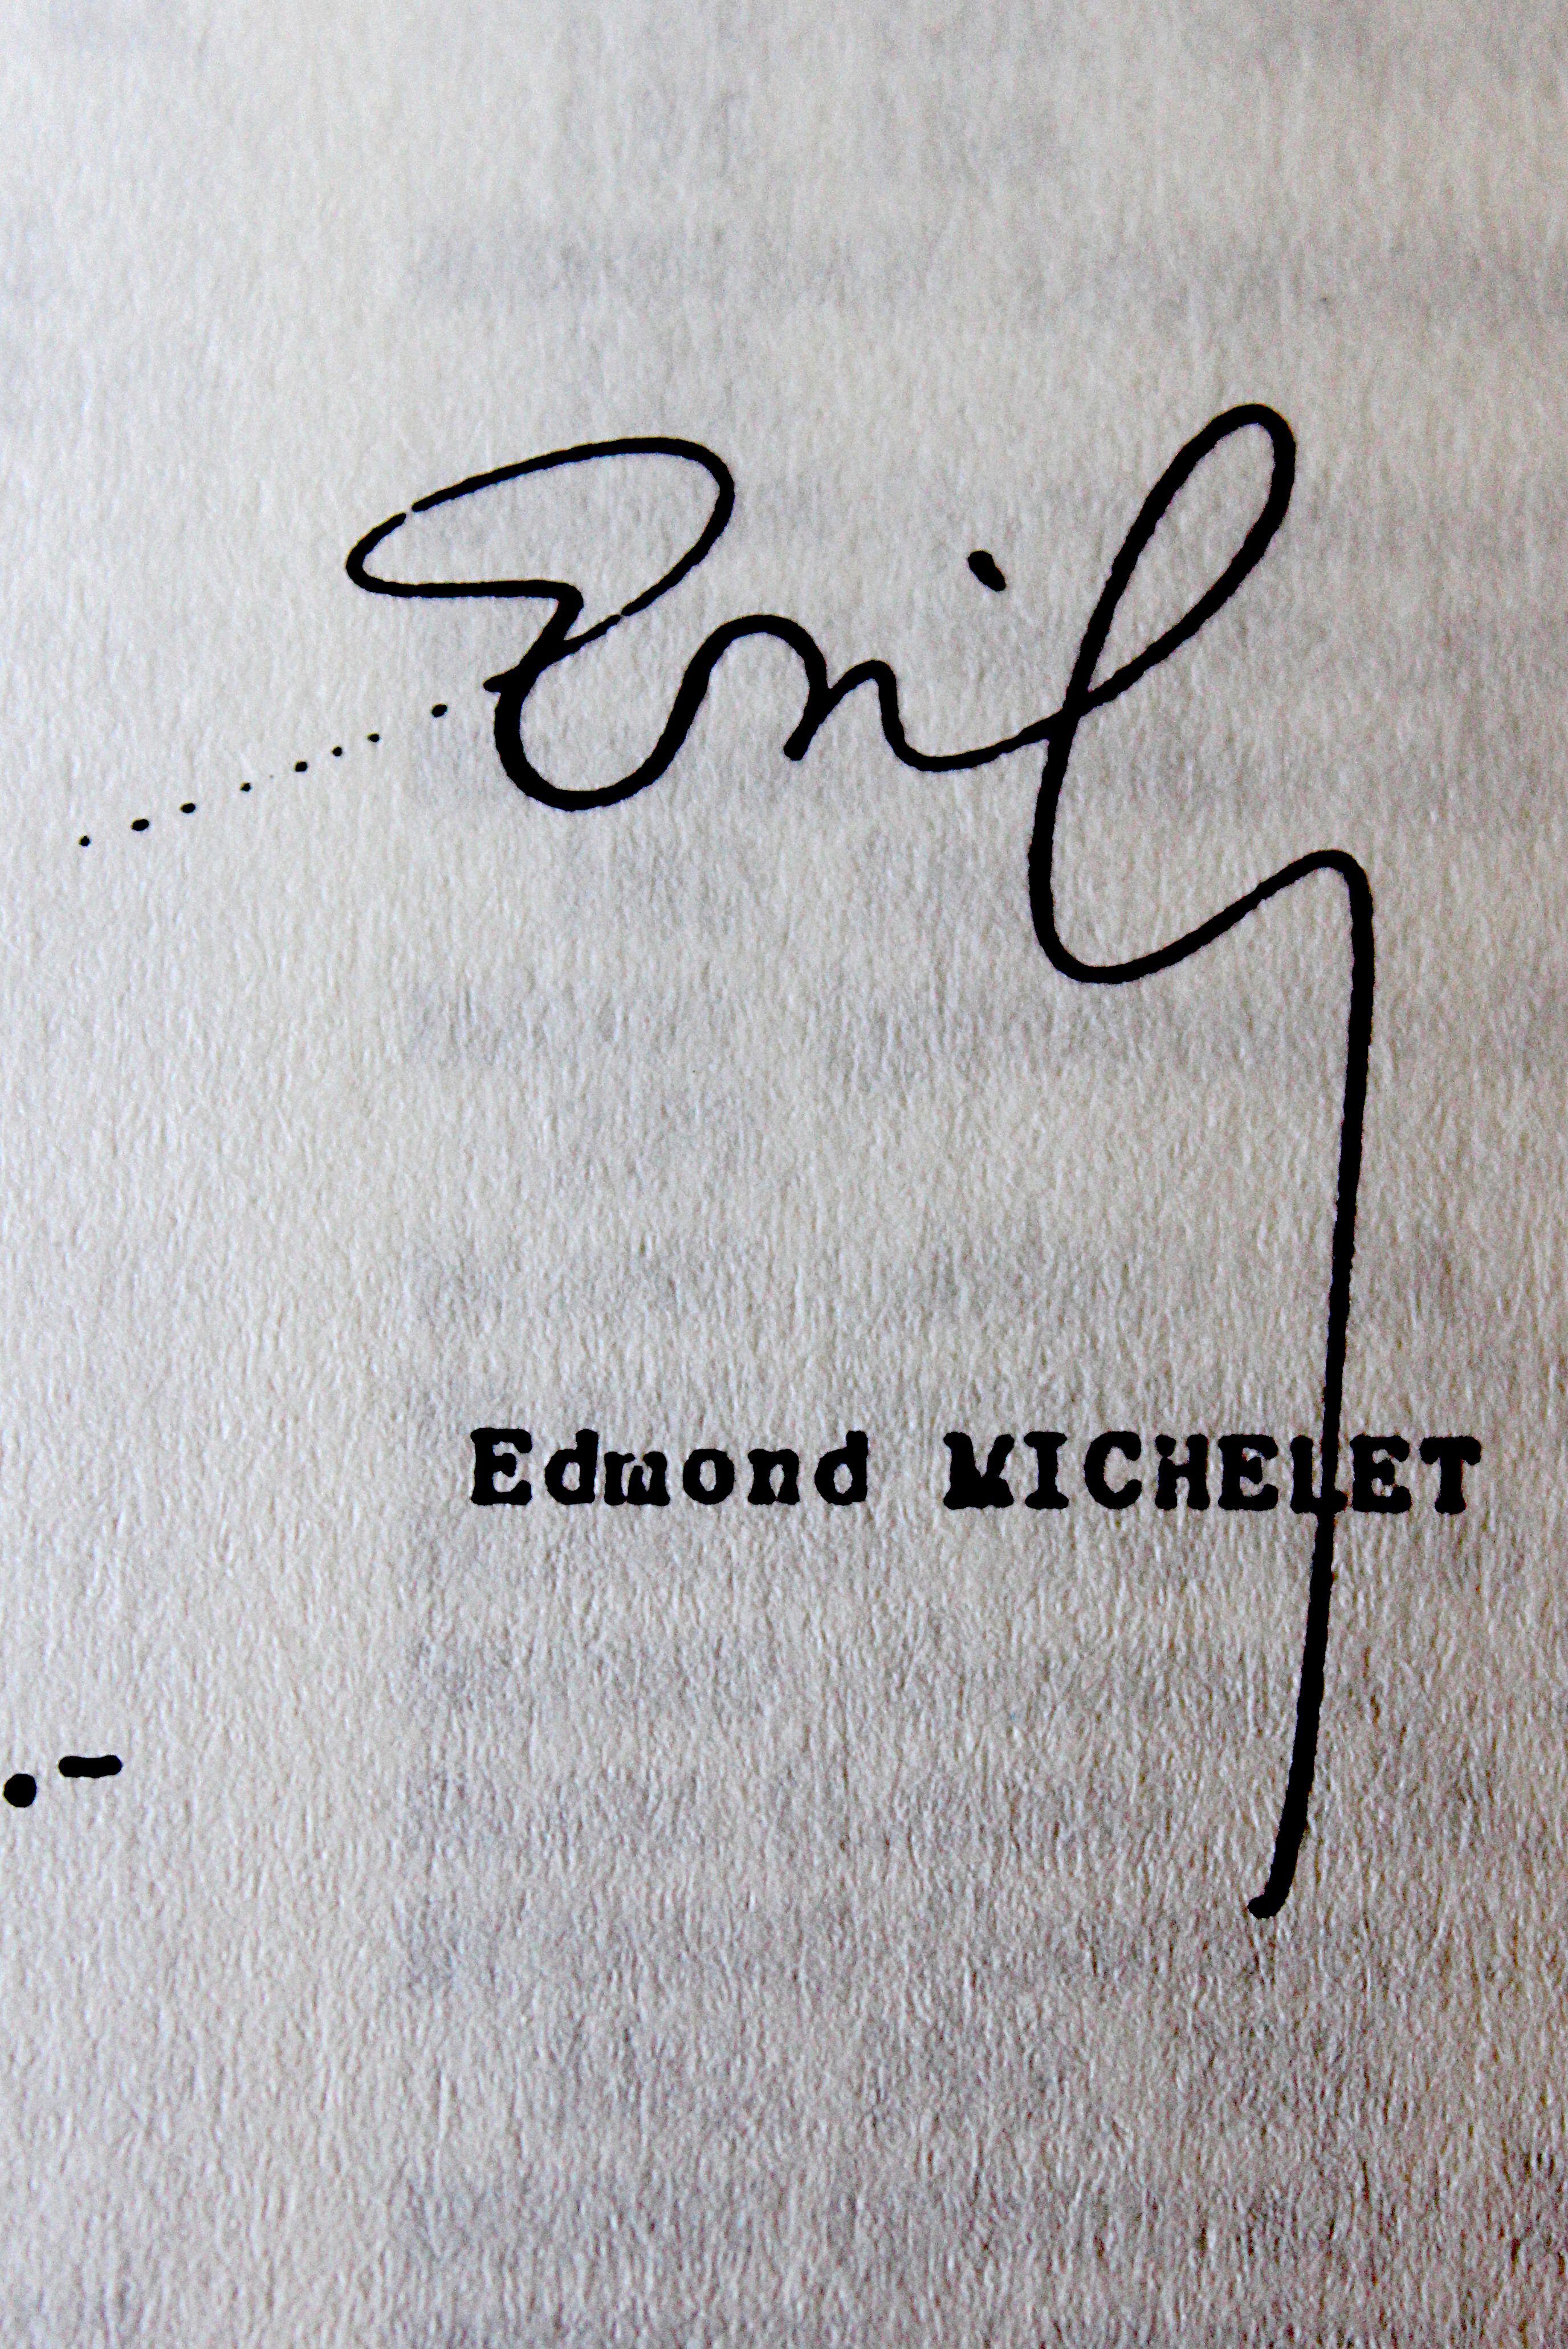
Signature of: edmond michelet